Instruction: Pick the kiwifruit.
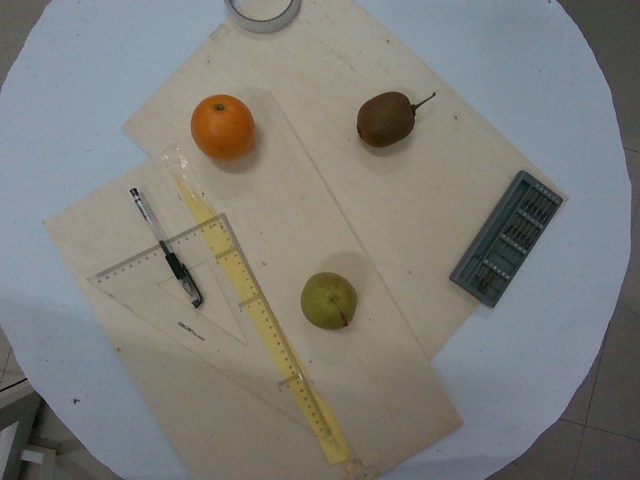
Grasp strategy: vertical